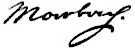
Signature of: gotthard oswald marbach